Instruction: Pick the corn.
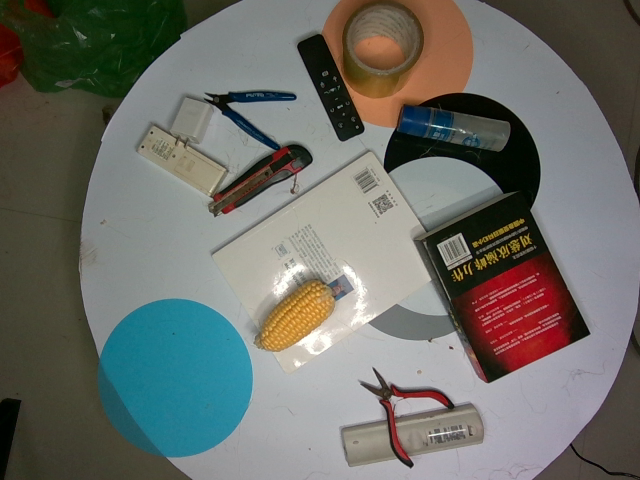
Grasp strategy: vertical